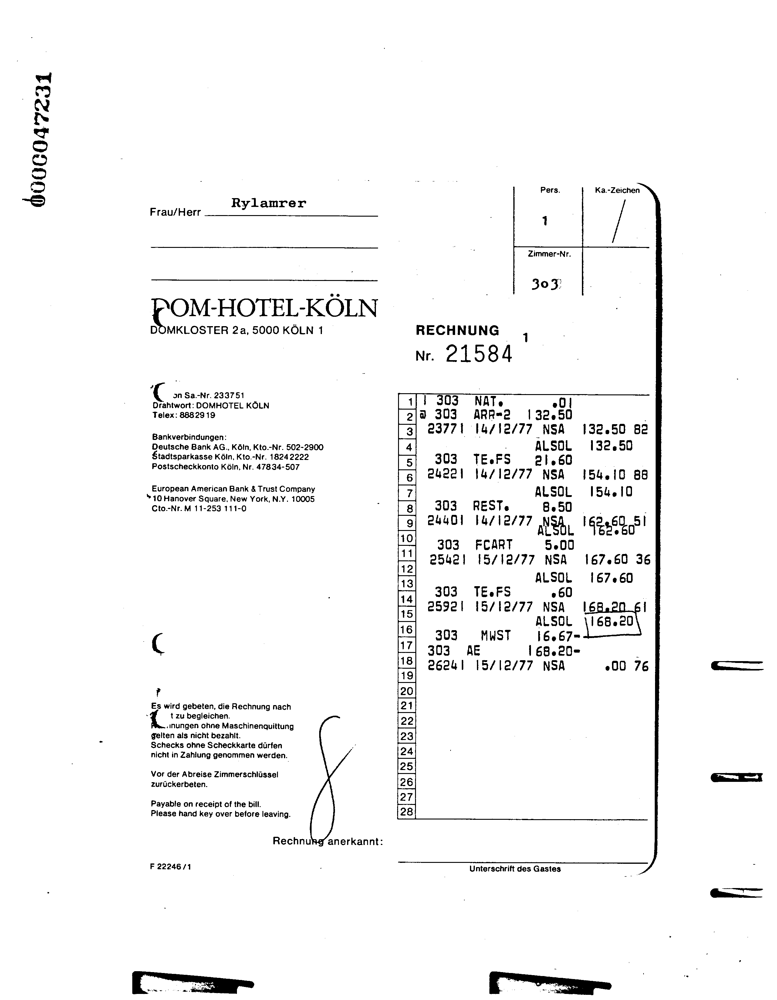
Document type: Invoice